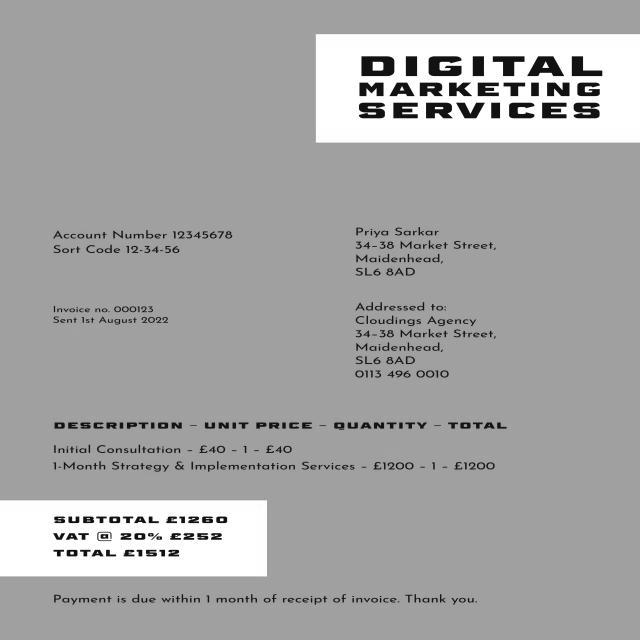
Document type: Invoice